Question: What might the diagnosis be?
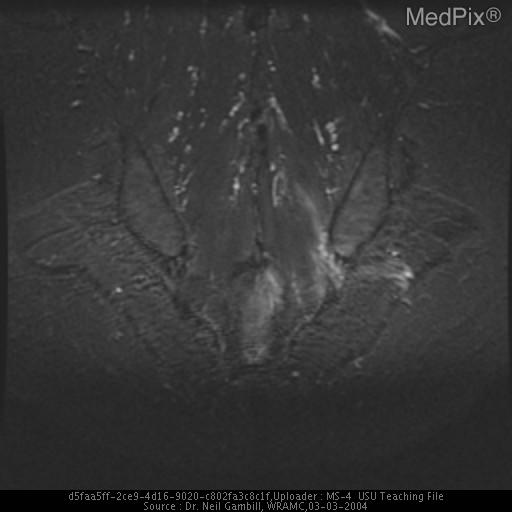
Answer: The possible diagnosis includes metastatic disease, primary bone tumor, lymphoma, multiple myeloma, giant cell tumor, and chondroma.